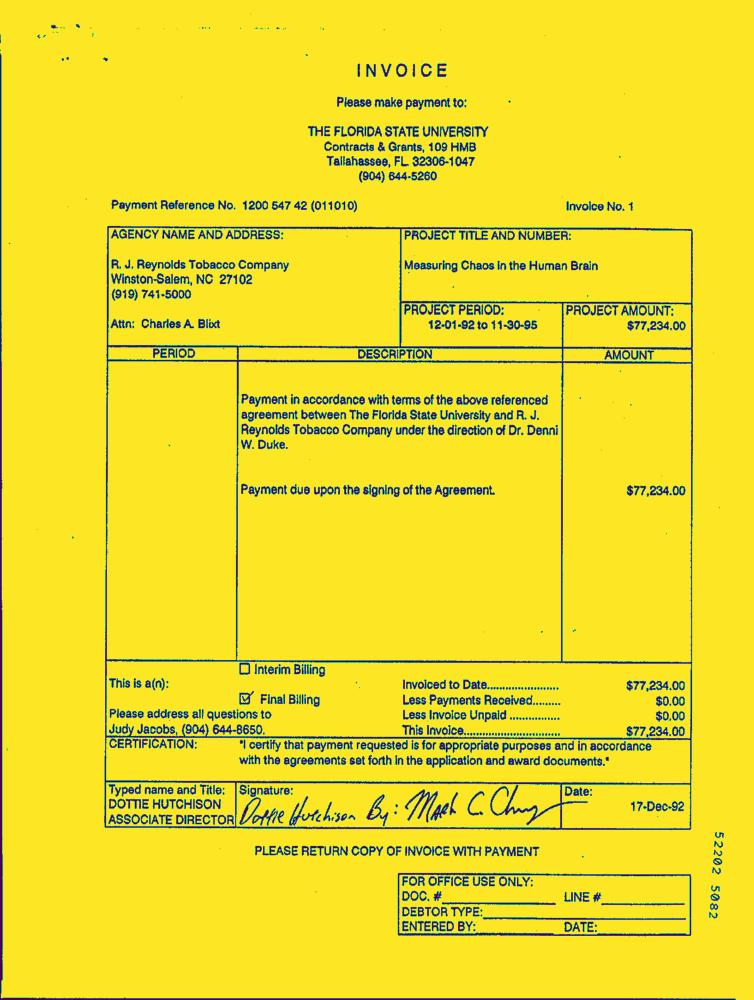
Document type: Invoice-Doc